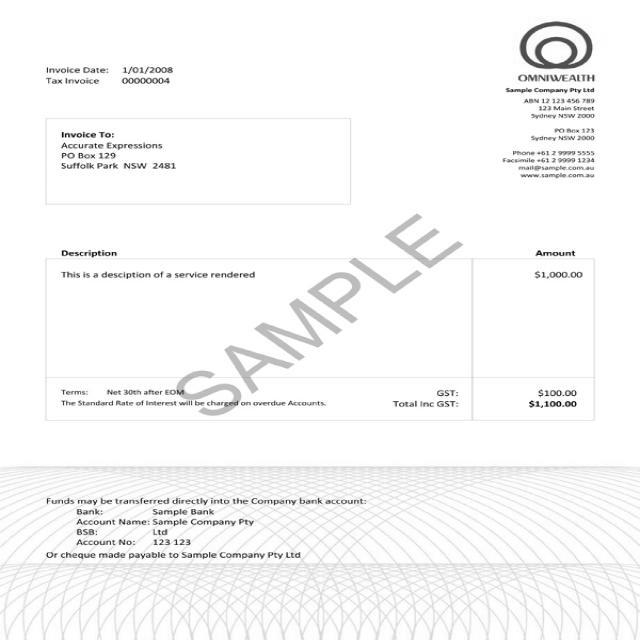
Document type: Invoice